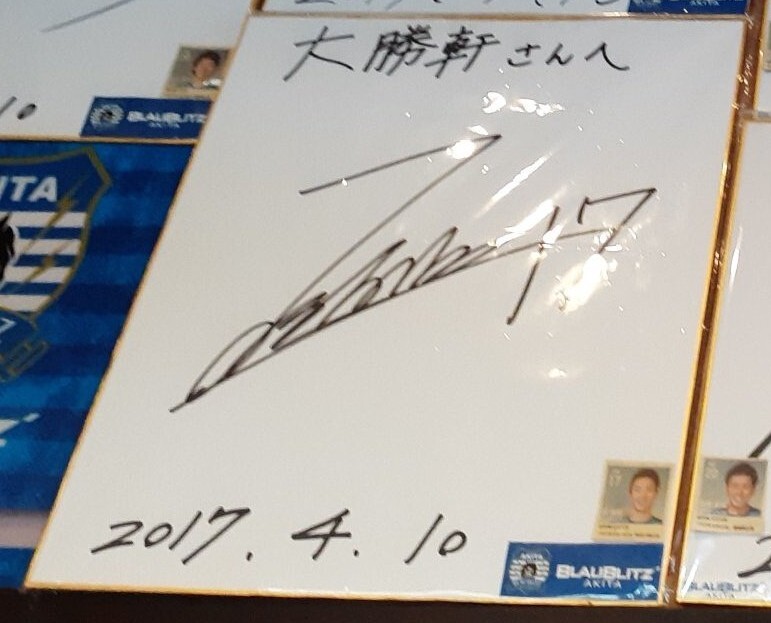
Signature of: toshiki sakai